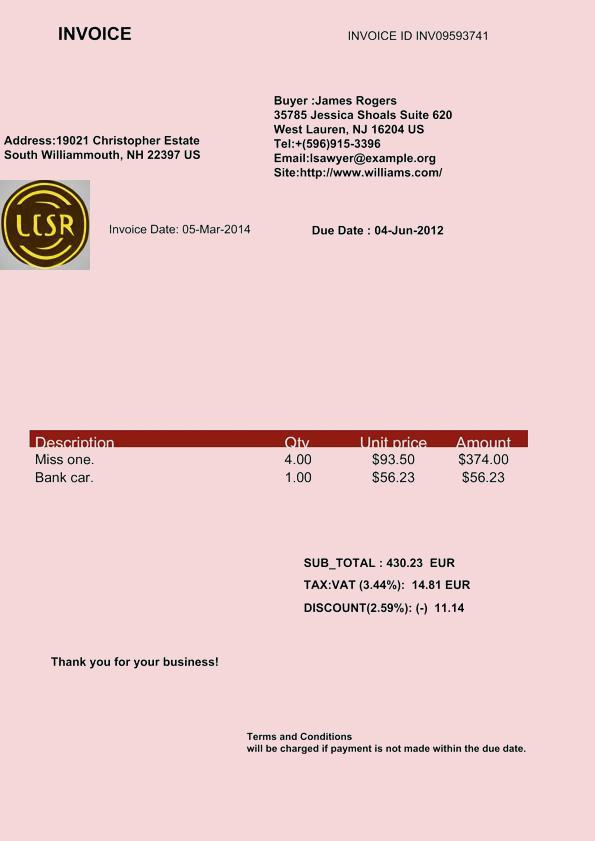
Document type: Invoice